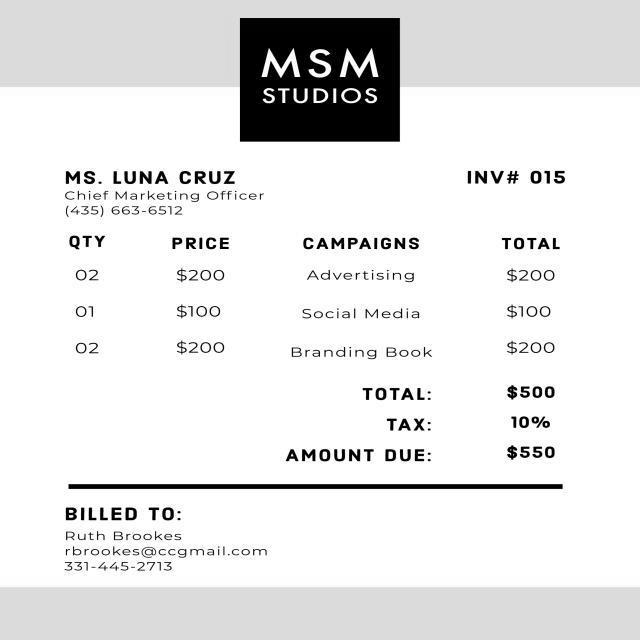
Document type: Invoice